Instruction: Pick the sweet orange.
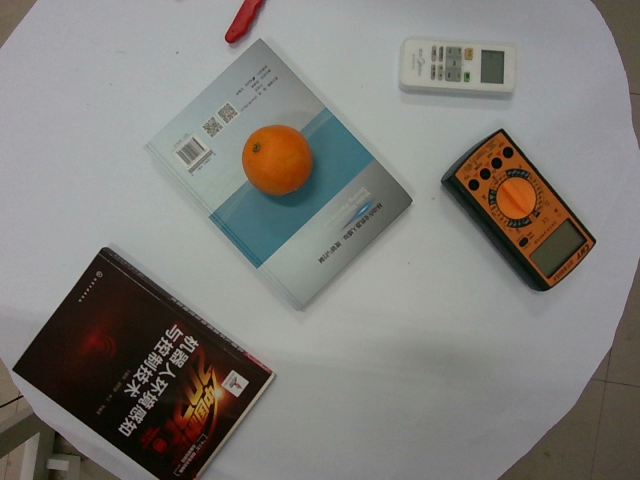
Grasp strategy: vertical